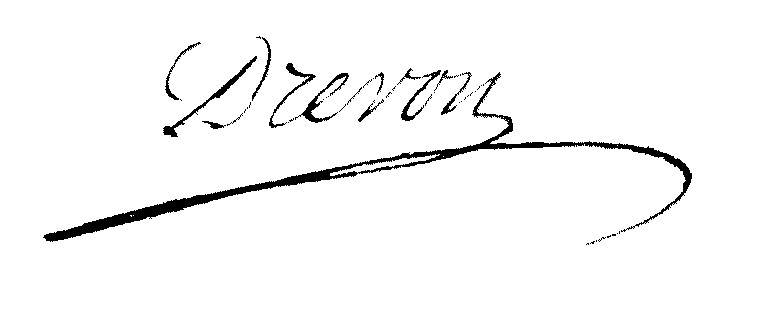
Signature of: joseph claude drevon